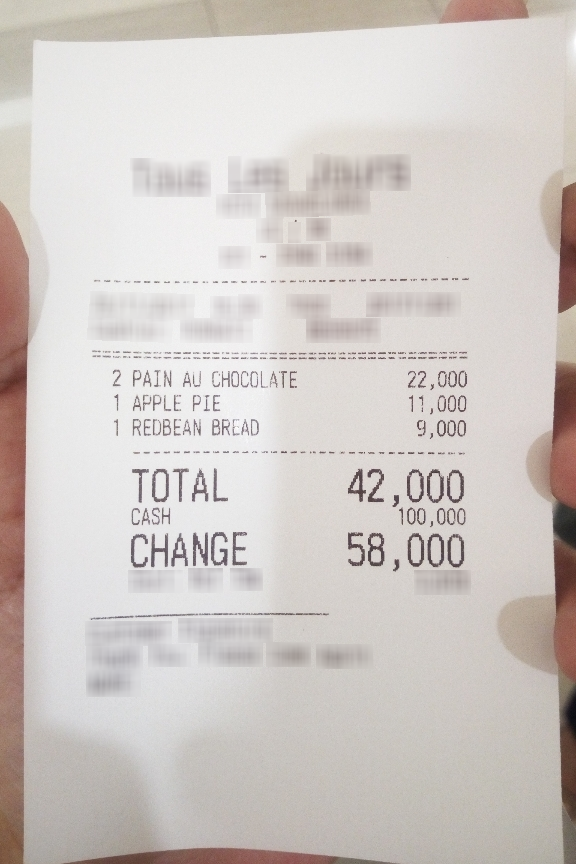
Number of items: 3
Total: 42,000
OCR text regions:
text: 2
text: PAIN
text: AU
text: CHOCOLATE
text: 22,000
text: 1
text: APPLE
text: PIE
text: 11,000
text: 1
text: REDBEAN
text: BREAD
text: 9,000
text: TOTAL
text: 42,000
text: CASH
text: 100,000
text: CHANGE
text: 58,000